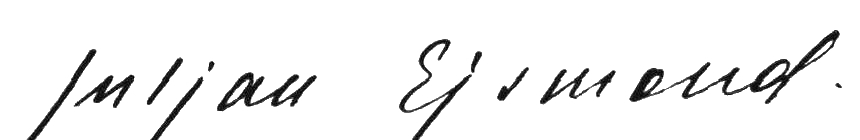
Signature of: julian ejsmond